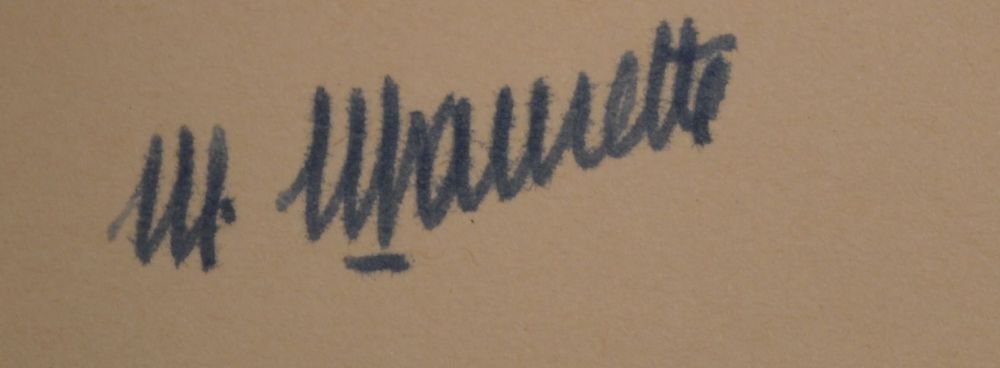
Signature of: michel maurette